Question: What is the potential diagnosis?
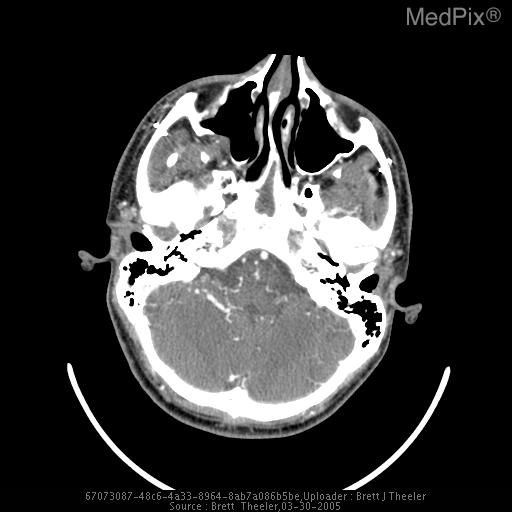
Answer: The possible diagnosis includes Trauma.